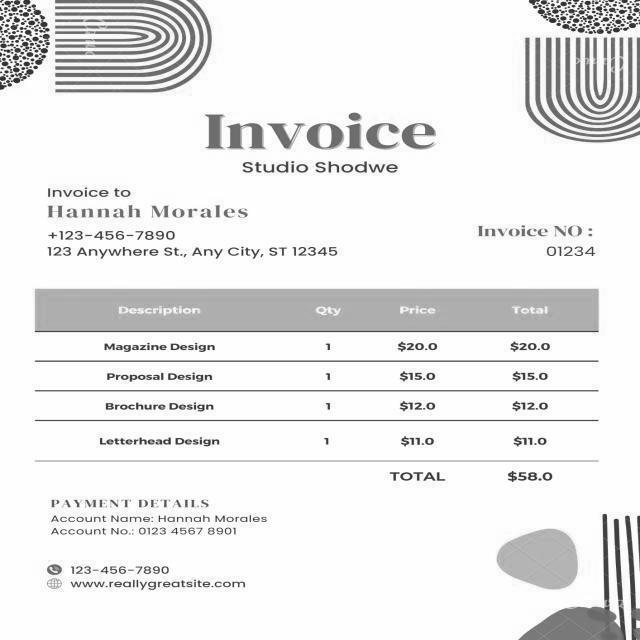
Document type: Invoice